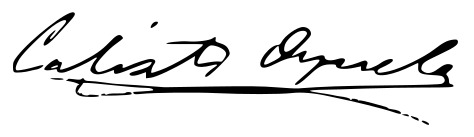
Signature of: calixto oyuela